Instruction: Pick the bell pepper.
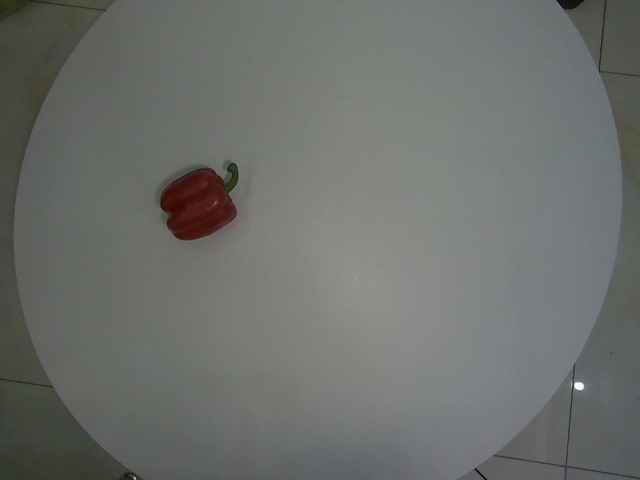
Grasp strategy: vertical